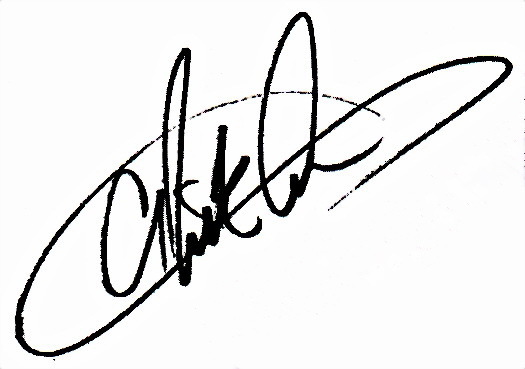
Signature of: nick carter